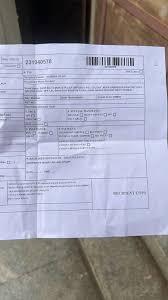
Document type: Invoice